Question: What appears to be the issue?
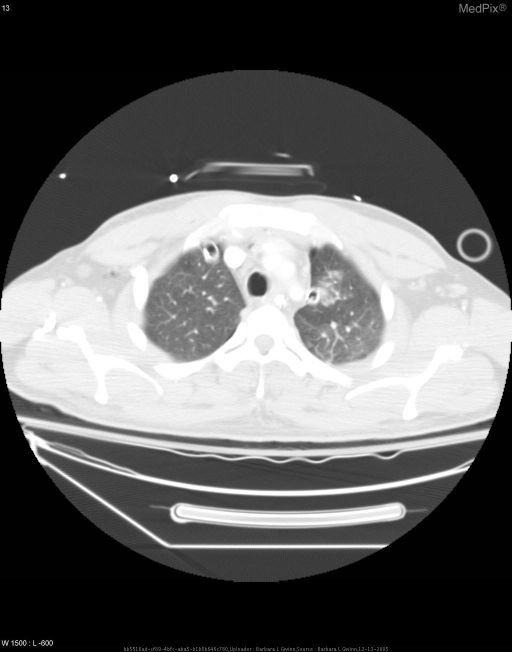
Answer: The findings suggest Pneumomediastinum with air in the anterior aspect tracking  up to the thoracic inlet.
Subcutaneous air noted adjacent to the chest tubes and running up into the axilla bilaterally.
Pneumothoraces bilaterally.
Left subclavian line, endotracheal tube, enteric tube, and bilateral chest tubes appropriately placed.. CT with IV and enteric contrast showing pneumomediastinum, bilateral pneumothoraces, and air in subcutaneous tissues.. The patient might have a history of 24 yo man with IED blast injury from OIF with penetrating brain injury.  He underwent a decompressive right hemicraniectomy at the 10th CSH.  CT chest showed bilateral pneumothoraces and pneumomediastinum, therefore  bilateral chest tubes were placed.  Patient was then transported to LRAMC, and finally NNMC for definitive care..